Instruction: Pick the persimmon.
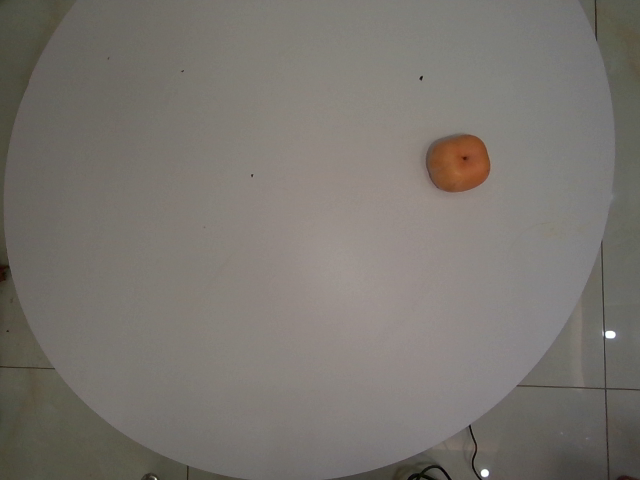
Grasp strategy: vertical